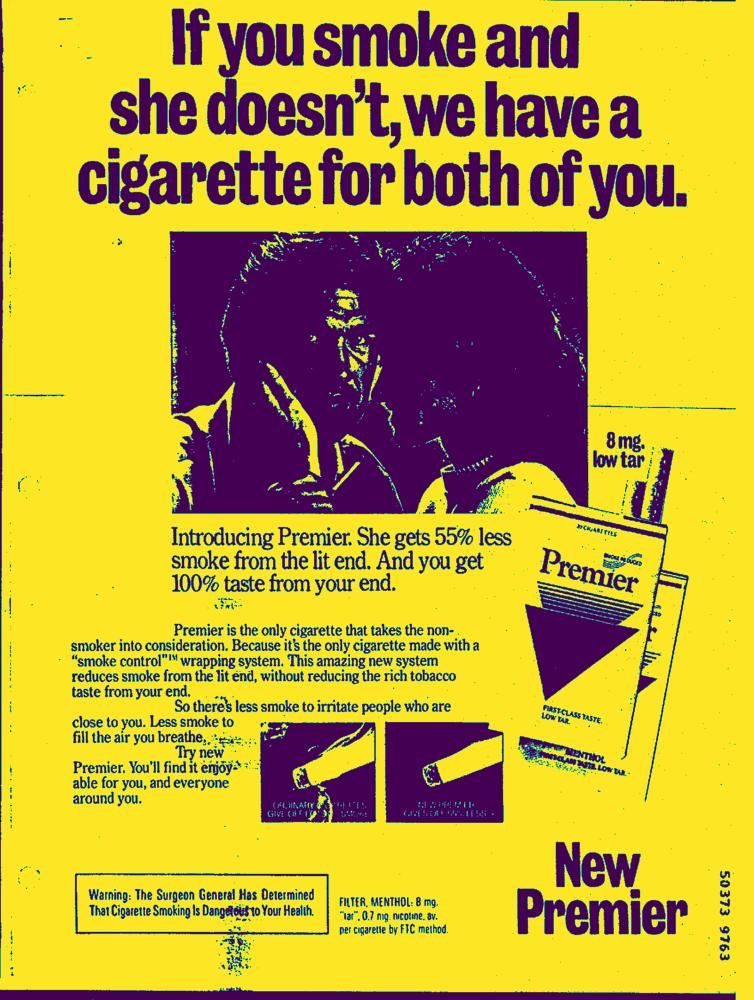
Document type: AD